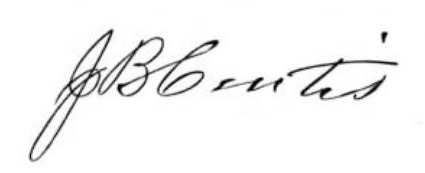
Signature of: john b curtis